Question: What might the diagnosis be?
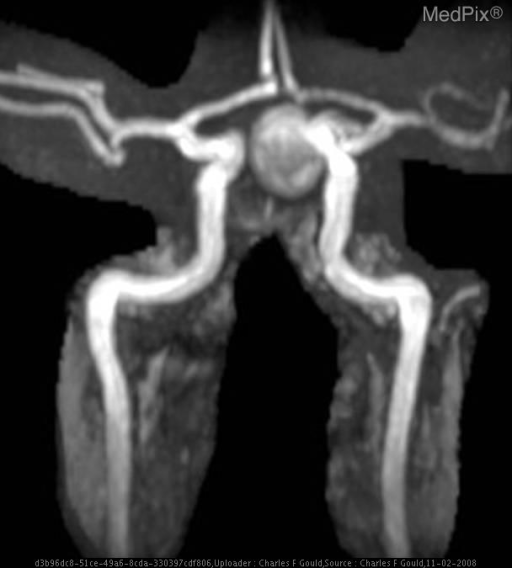
Answer: The possible diagnosis includes •  Congenital berry aneurysm
•  Atherosclerotic fusiform aneurysm
•  Mycotic aneurysm.